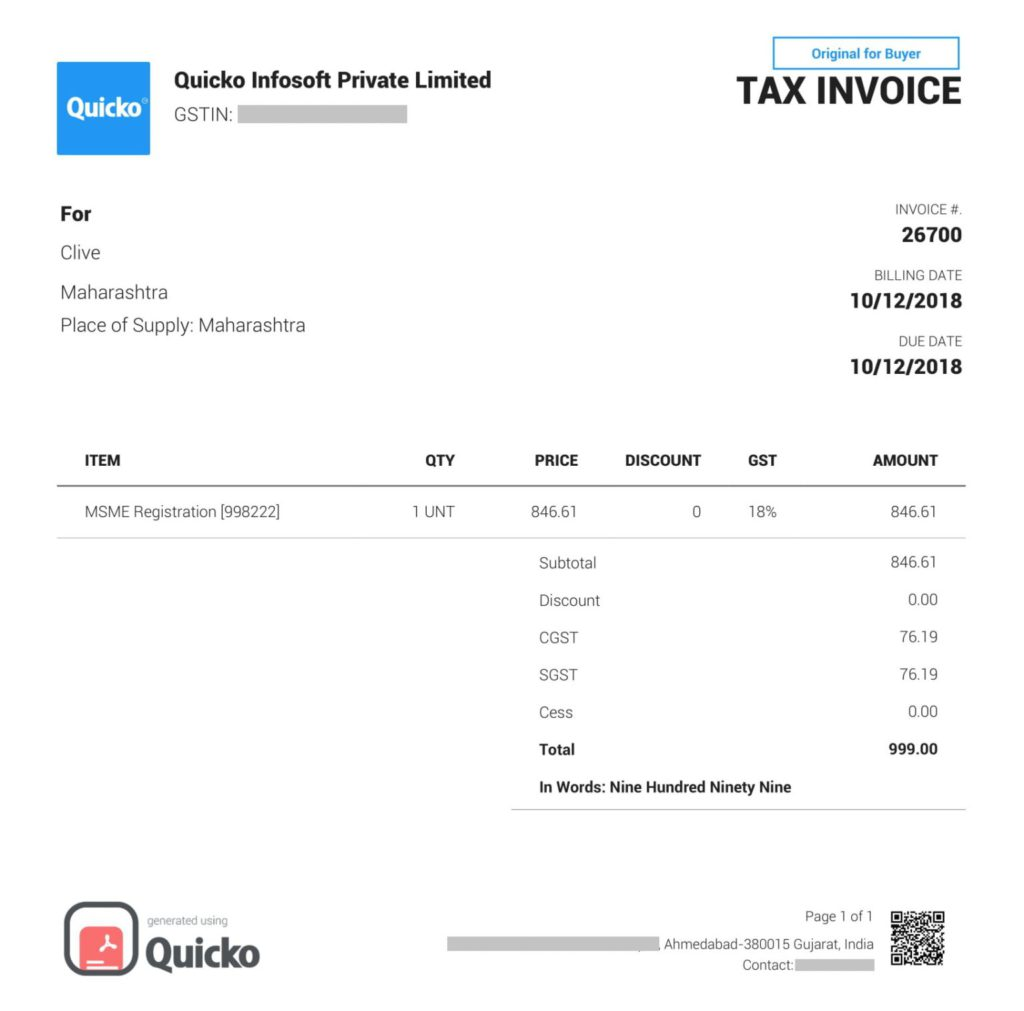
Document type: Invoice